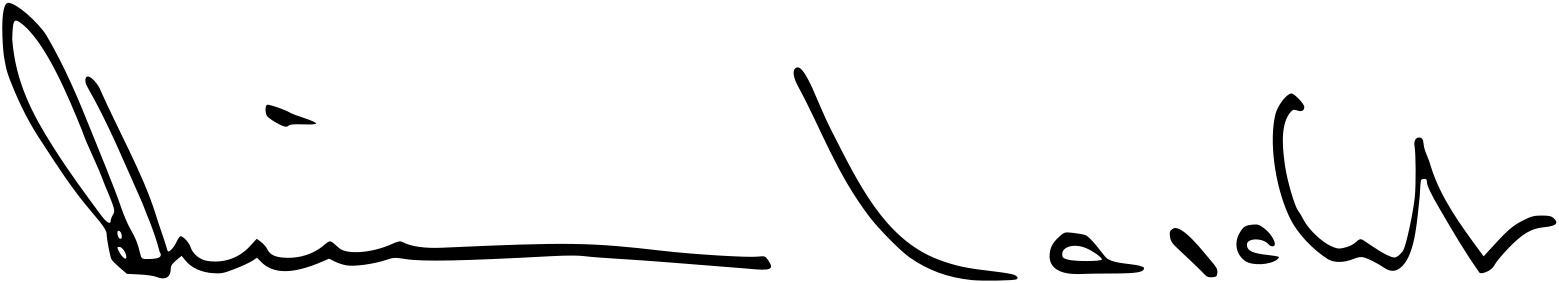
Signature of: armin laschet